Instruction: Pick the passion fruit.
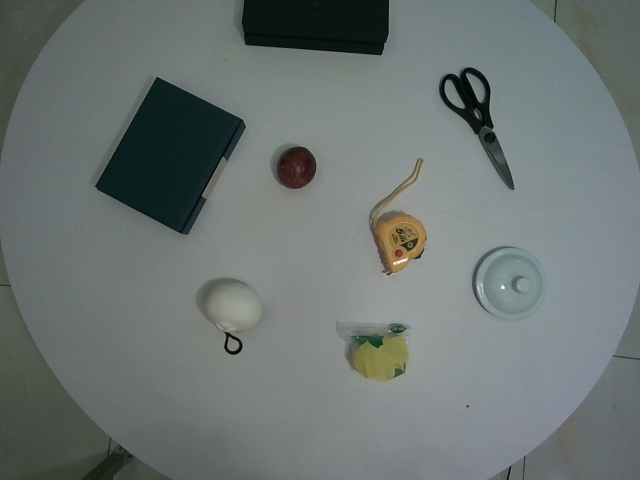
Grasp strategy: vertical